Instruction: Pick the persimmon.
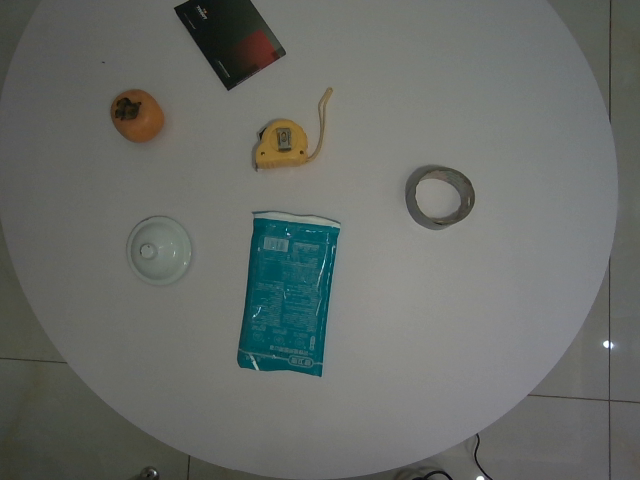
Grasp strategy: vertical